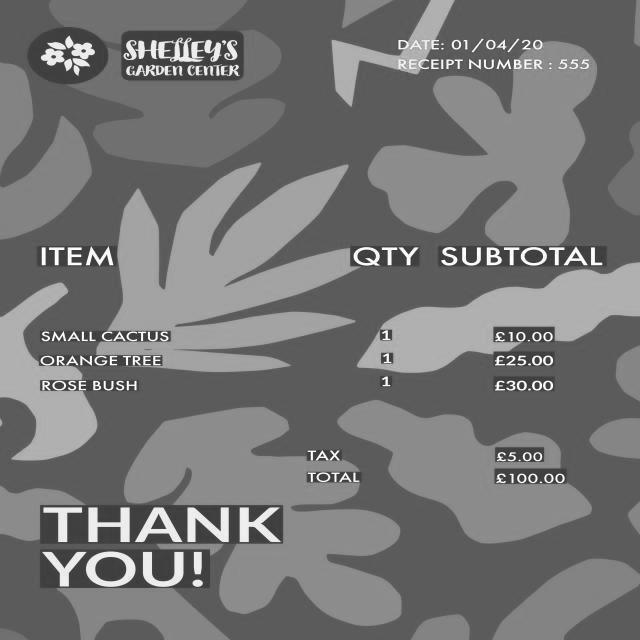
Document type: Invoice